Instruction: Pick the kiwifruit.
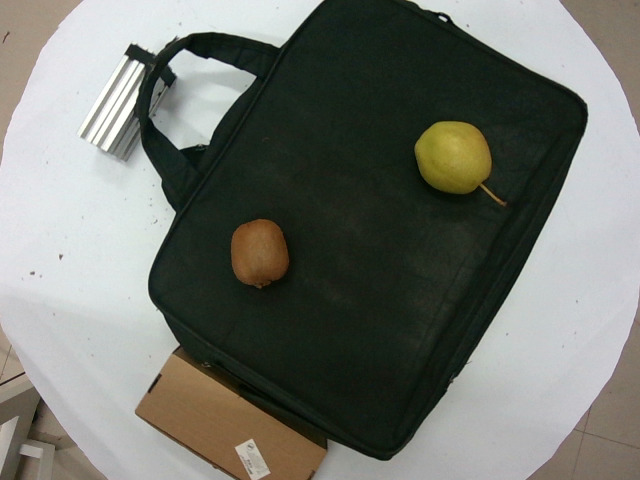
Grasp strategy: vertical